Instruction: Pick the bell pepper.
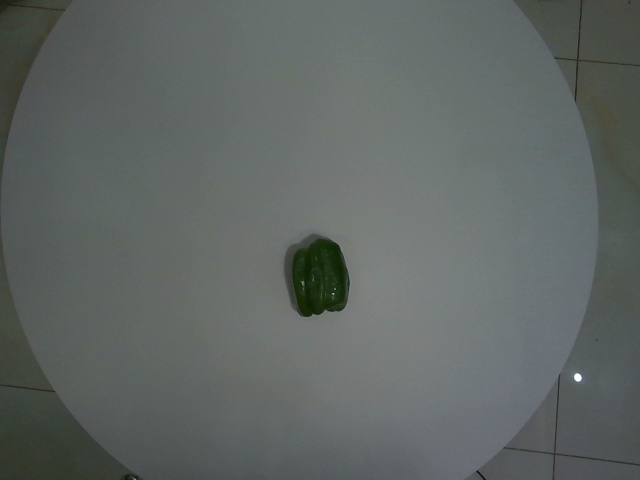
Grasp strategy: vertical